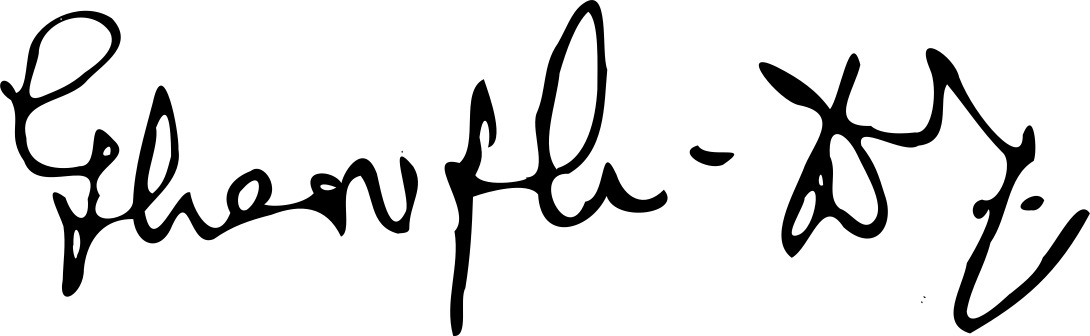
Signature of: gheorghe gheorghiu dej